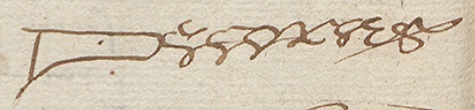
Signature of: jean de coras